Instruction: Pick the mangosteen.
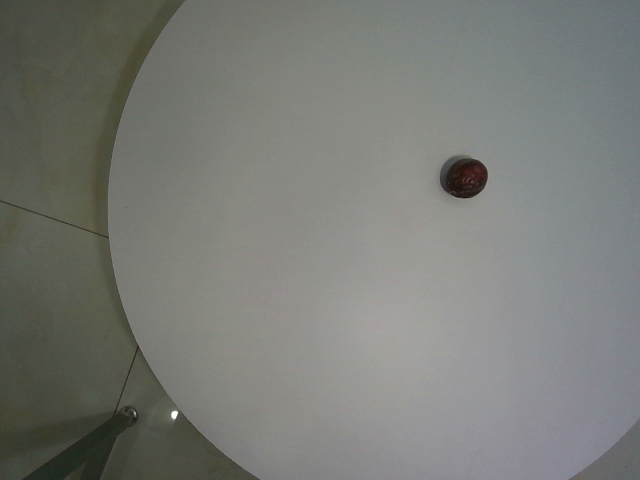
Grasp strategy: vertical